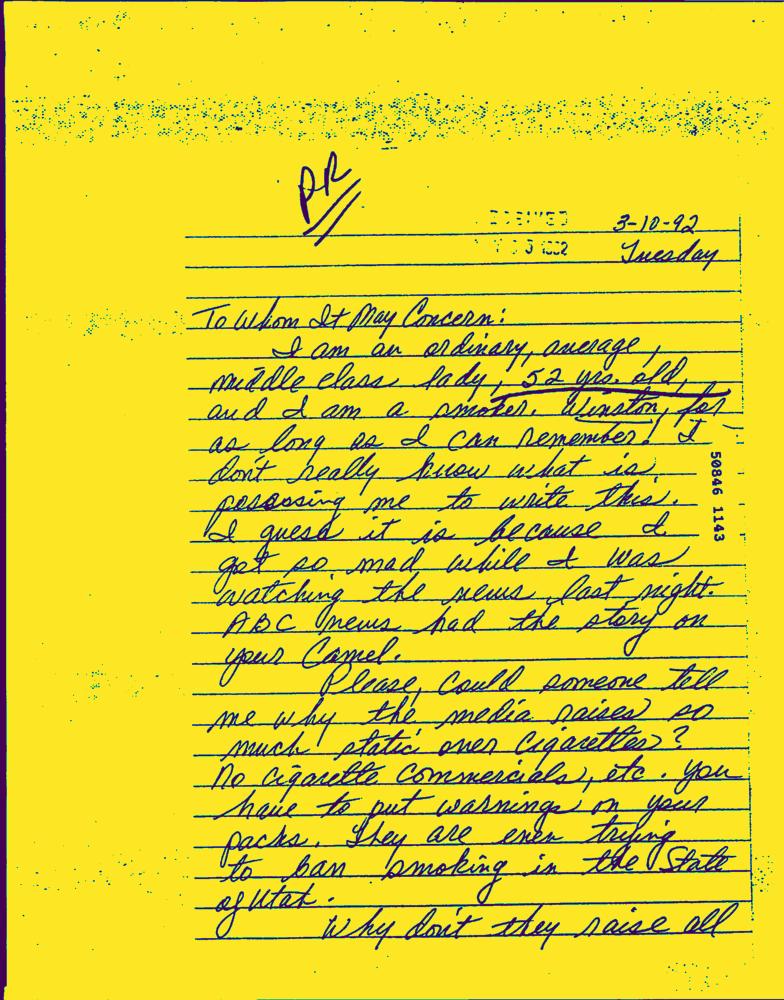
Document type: Hand-Written